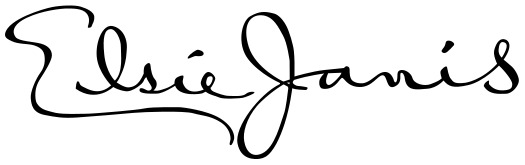
Signature of: elsie janis